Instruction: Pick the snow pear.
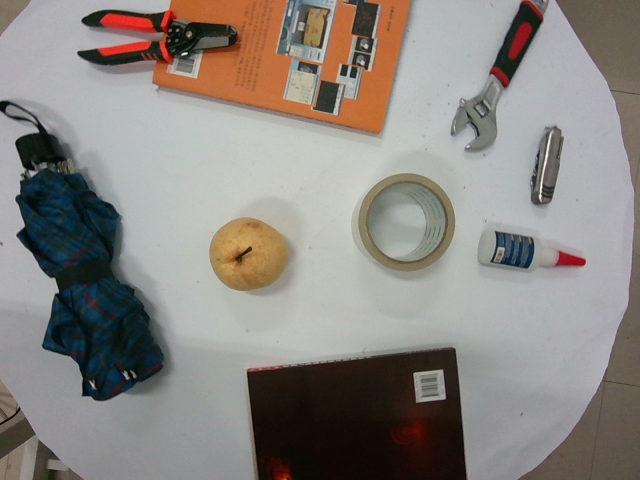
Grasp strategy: vertical